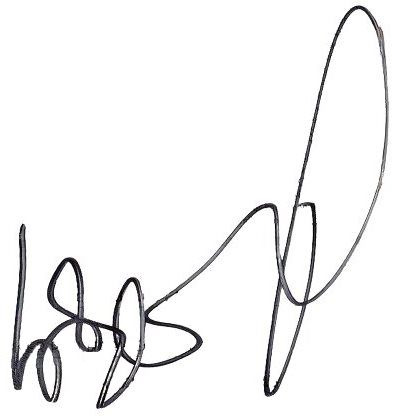
Signature of: q312792